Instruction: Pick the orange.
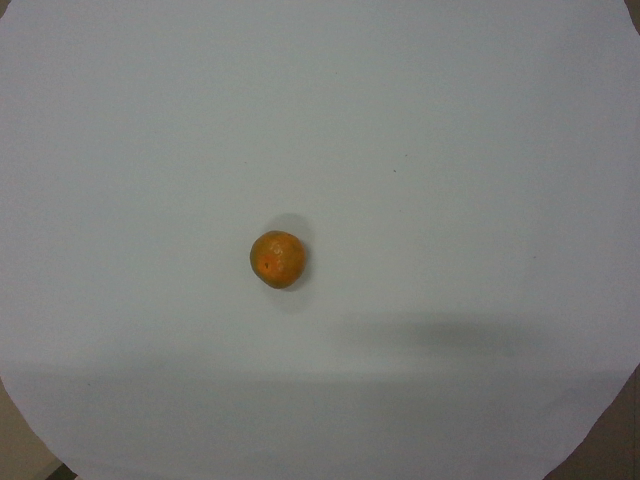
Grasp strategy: vertical